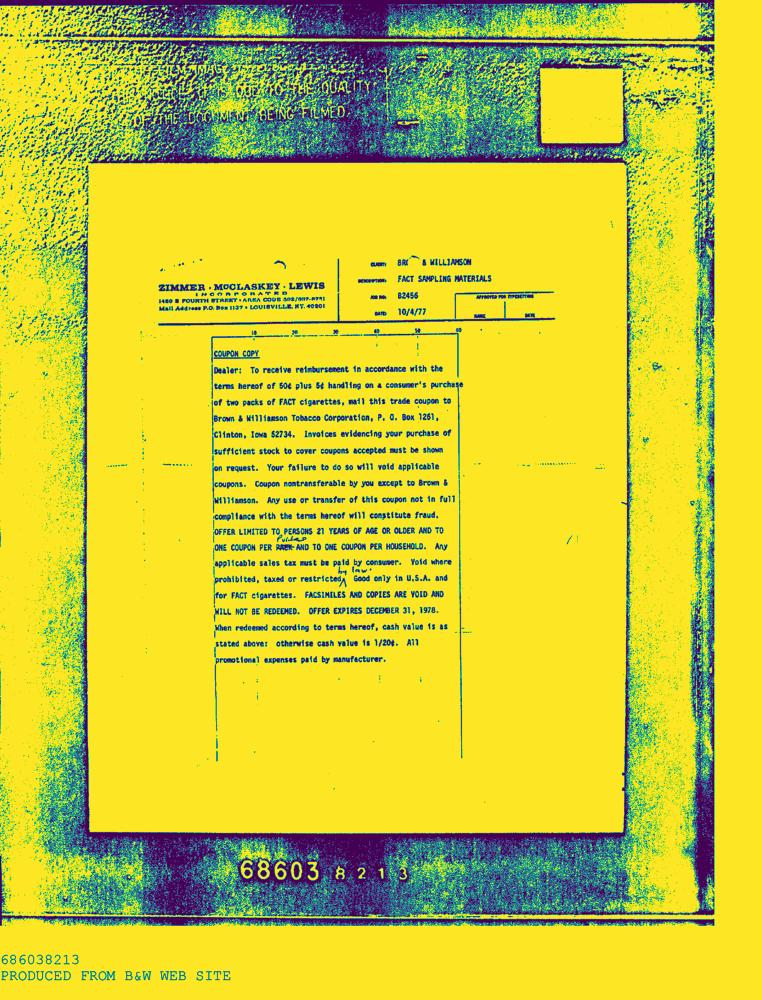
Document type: AD